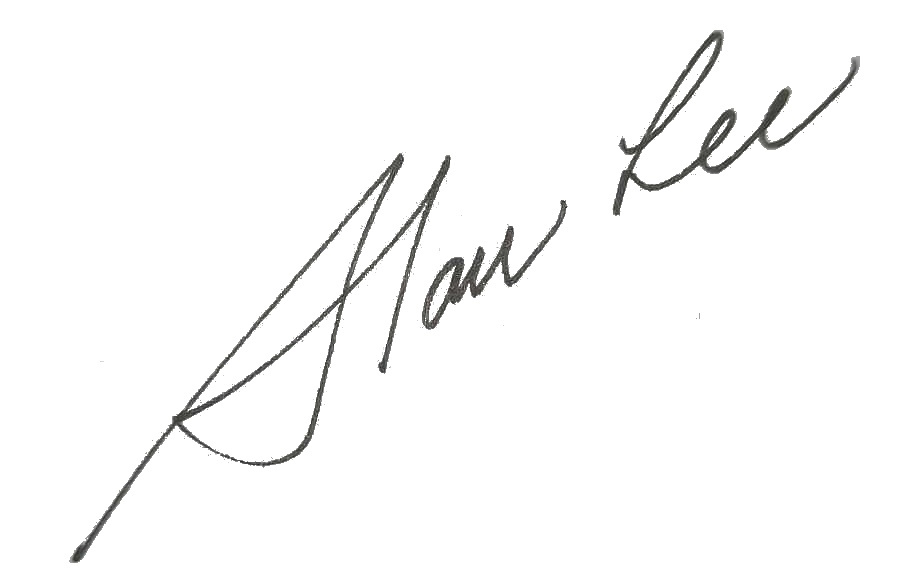
Signature of: alan lee